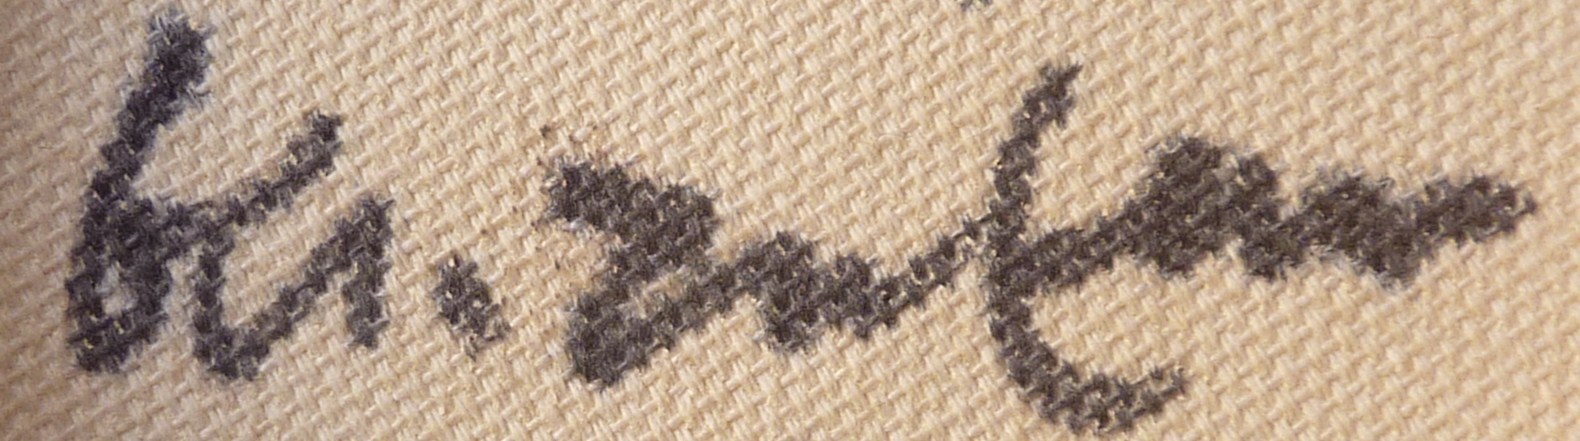
Signature of: abdallah benanteur